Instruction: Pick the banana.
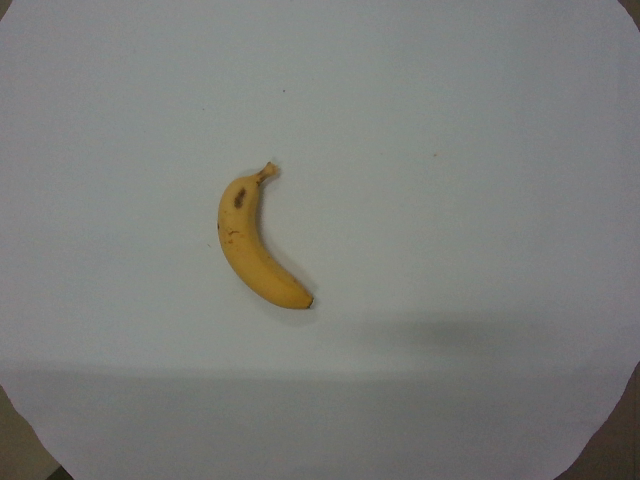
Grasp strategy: vertical